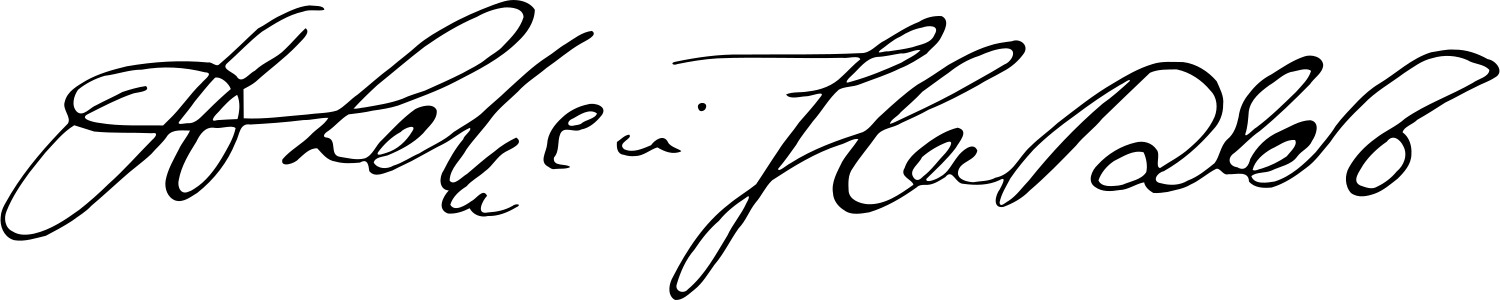
Signature of: alexey nagayev